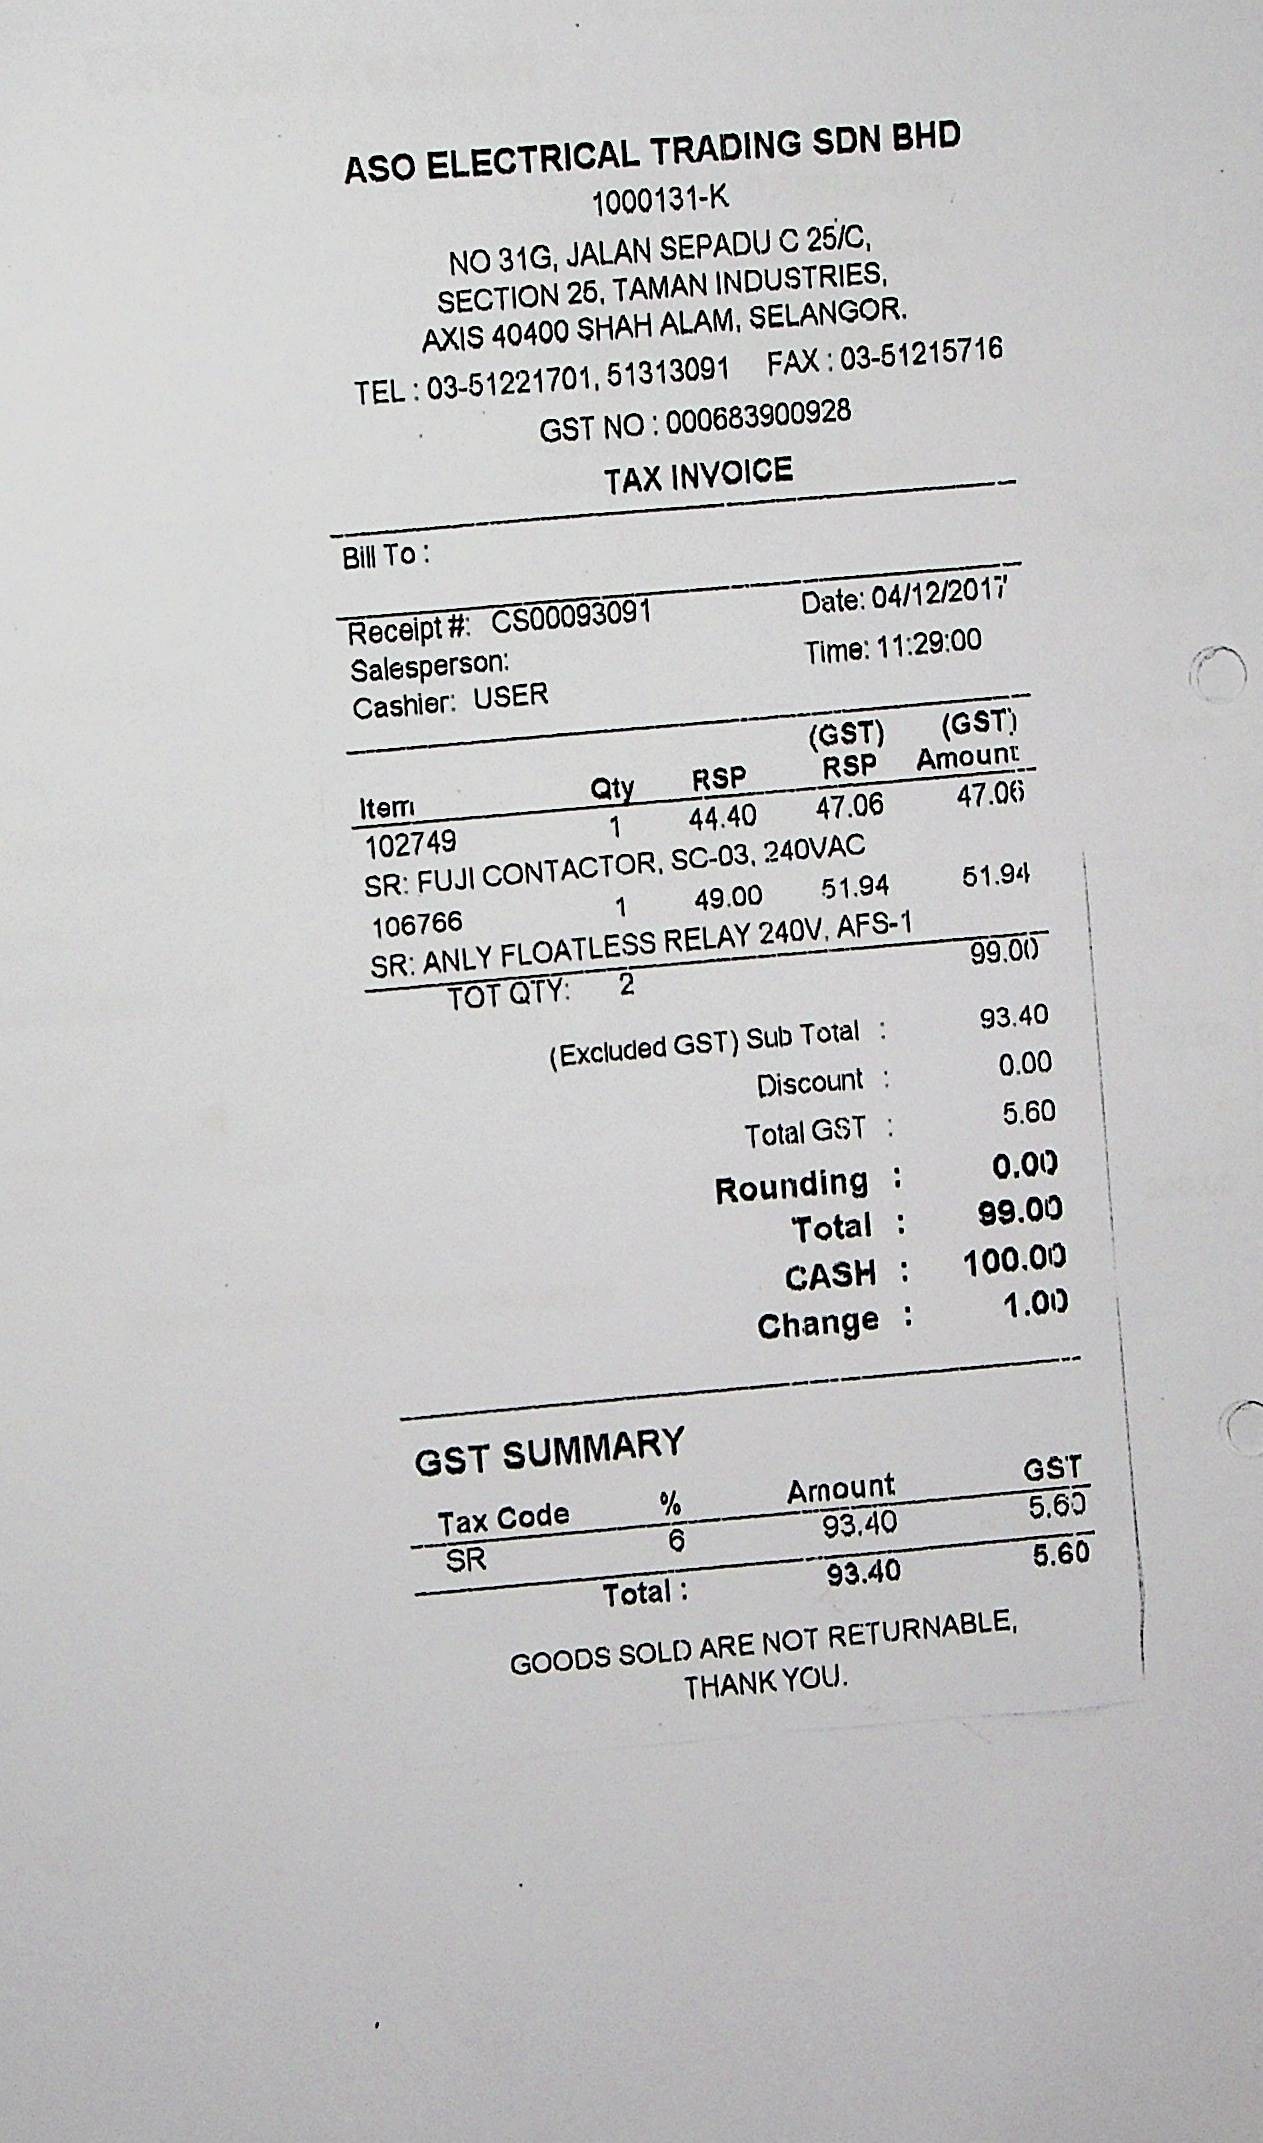
ASO ELECTRICAL TRADING SDN BHD
1000131-K
NO 31G, JALAN SEPADU C 25/C.
SECTION 25, TAMAN IDUSTRIES.
AXIS 40400 SHAH ALAM, SELANGOR
TEL: 03-51221701, 51313091
FAX: 03-51215716
CS00093091
THANK YOU.
GOODS SOLD ARE NOT RETURNABLE,
GST NO:000683900928
TAX INVOICE
BILL TO:
RECEIPT #:
DATE: 04/12/2017
SALESPERSON:
CASHIER: USER
TIME: 11:29:00
(GST)
(GST)
ITERM
QTY
RSP
RSP
AMOUNT
102749
1
44.40
47.06
47.06
SR: FUJI CONTACTOR, SC-03, 240VAC
TOTAL:
106766
1
49.00
51.94
51.94
SR: ANLY FLOATLESS RELAY 240V. AFS-1
2
TOT QTY:
99.00
(EXCLUDED GST) SUB TOTAL:
93.40
DISCOUNT :
0.00
TOTAL GST :
5.60
ROUNDING :
0.00
TOTAL :
99.00
CASH :
100.00
CHANGE :
1.00
GST SUMMARY
TAX CODE
%
AMOUNT
GST
SR
6
93.40
5.60
5.60
93.40